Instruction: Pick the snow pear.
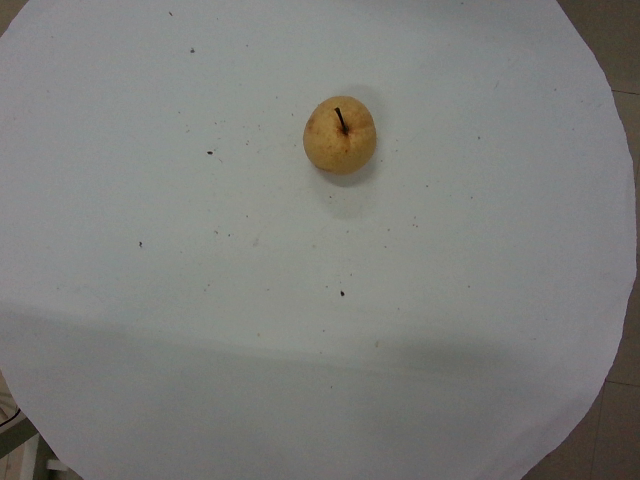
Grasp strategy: vertical